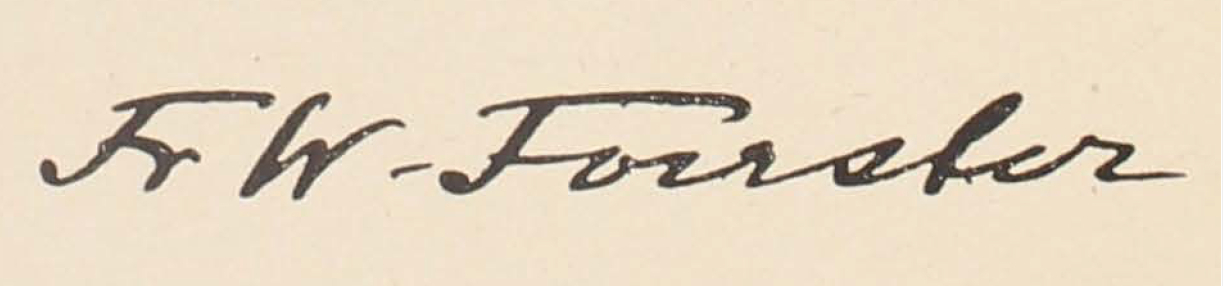
Signature of: friedrich wilhelm foerster